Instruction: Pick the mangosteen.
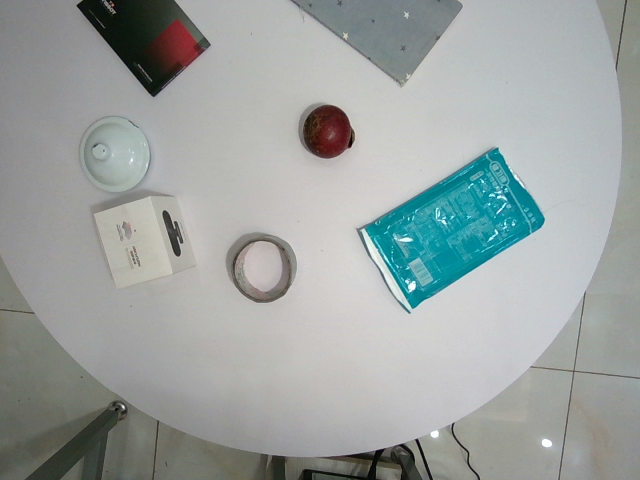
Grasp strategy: vertical